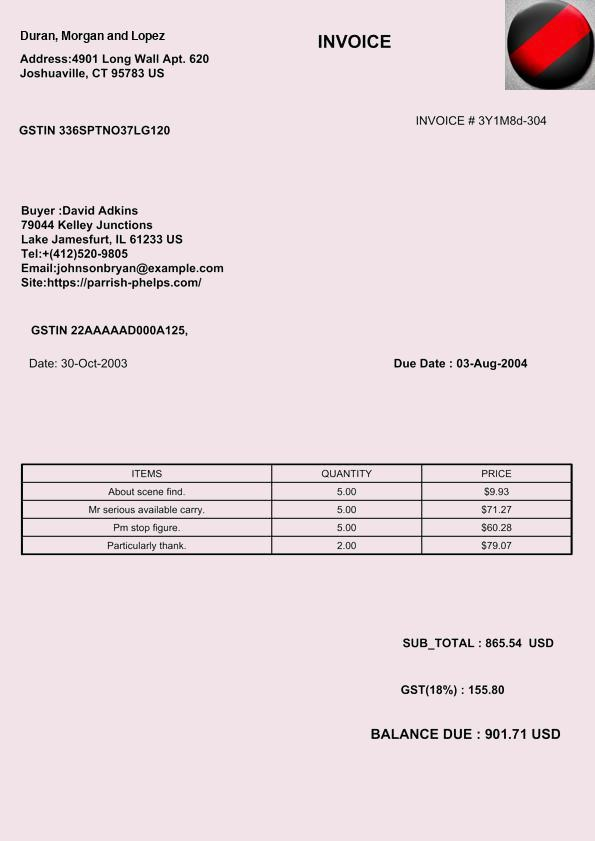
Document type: Invoice